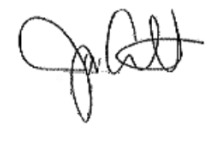
Signature of: jasmine crockett